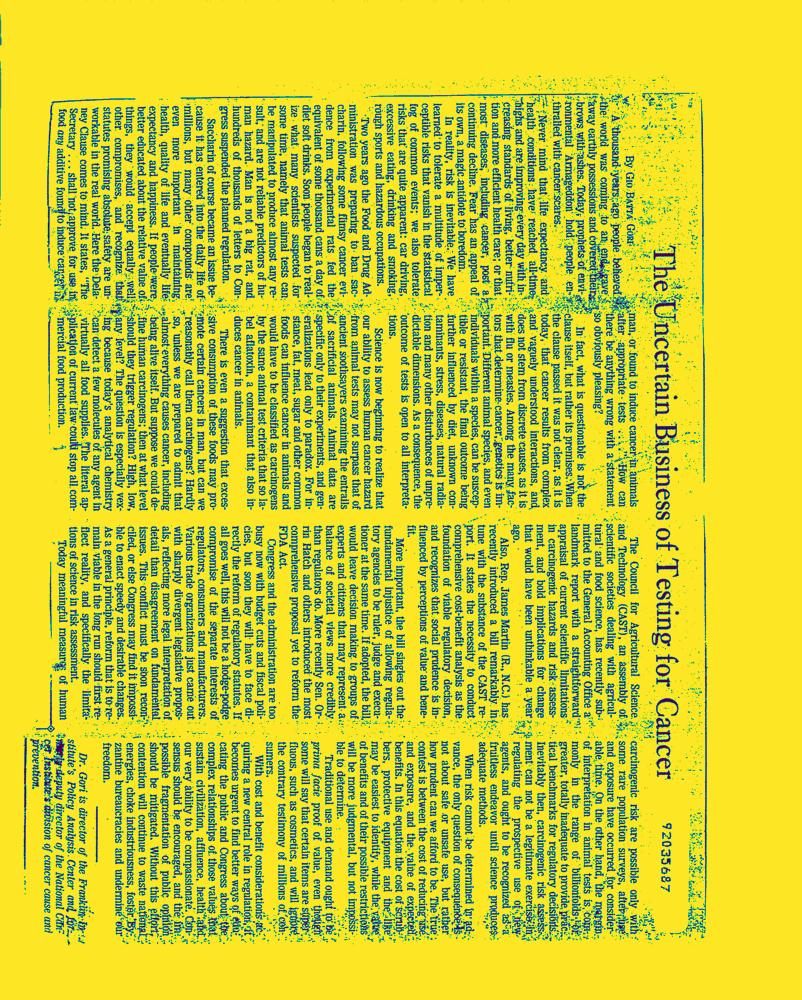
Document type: News-Article